Question: What was observed in the imaging?
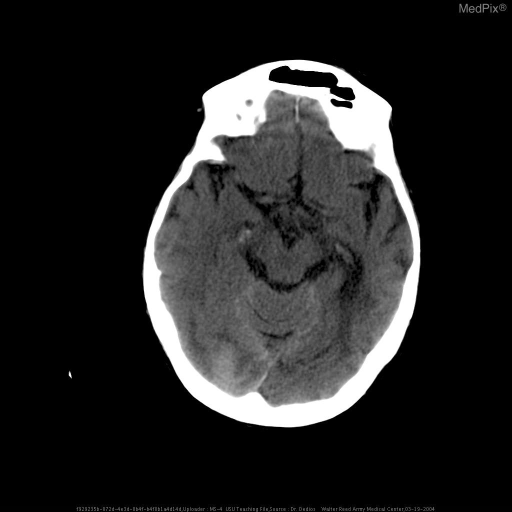
Answer: The imaging shows Parenchymal hematoma, right occipital lobe
Small amount of ventricular blood A single, large intraparenchymal hemorrhage is present within the right occipital lobe measuring 3x2cm with adjacent edema.  There is mild mass effect.  Blood is also seen within the posterior horn of the right lateral ventricle.  A small amount of blood is seen within the posterior falx.  The right lateral ventricle is smaller than the left side.  The sulci, on the right posterior region, is effaced.  The left side appears grossly unremarkable.  Minimal opacification of the right sphenioid sinus is present.  Mastoids appear well aerated.  The rest of the findings appear unremarkable..